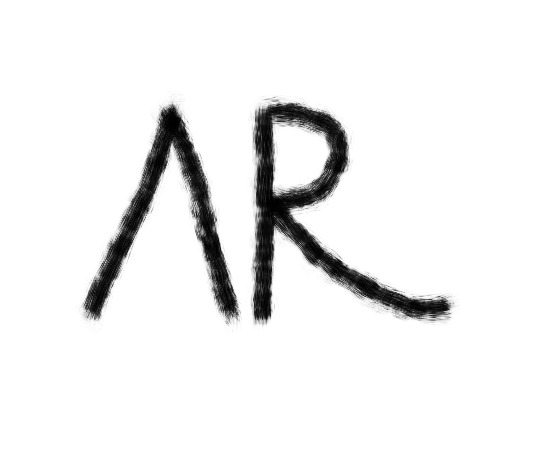
Signature of: adolfo ramón